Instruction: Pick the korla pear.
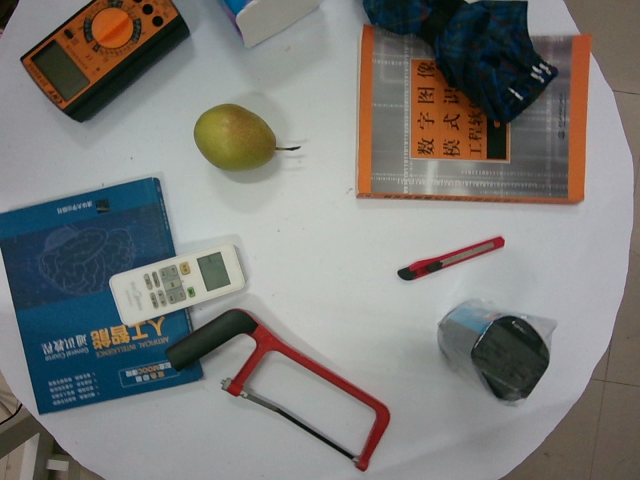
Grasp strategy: vertical